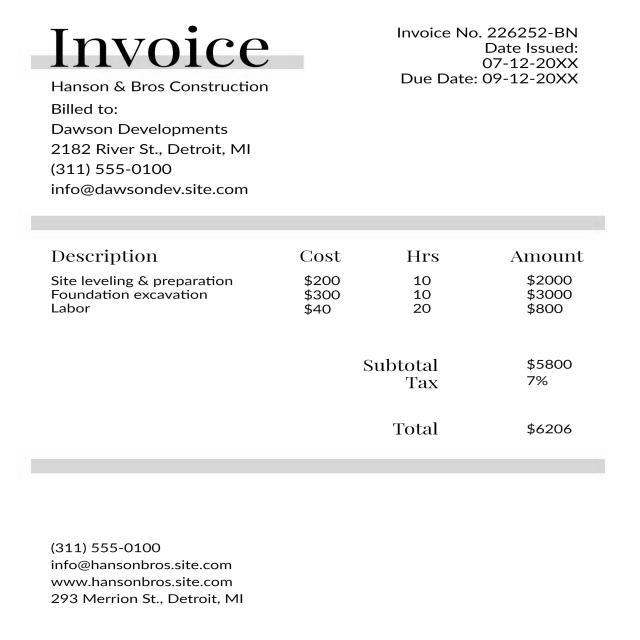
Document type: Invoice